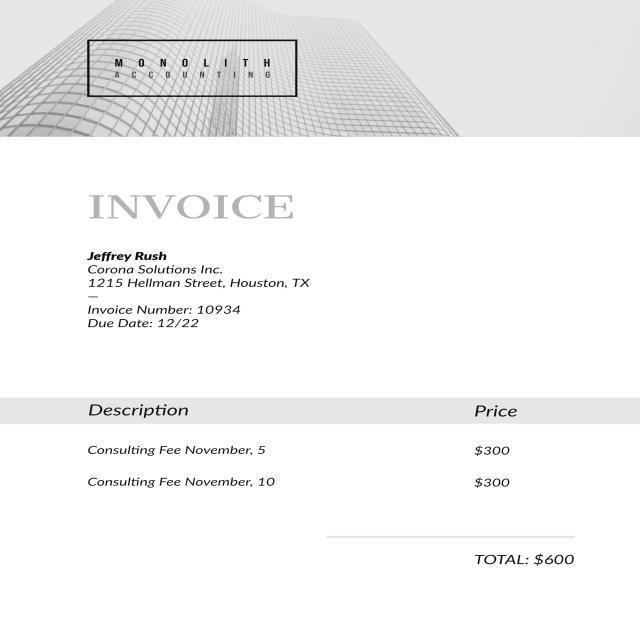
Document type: Invoice